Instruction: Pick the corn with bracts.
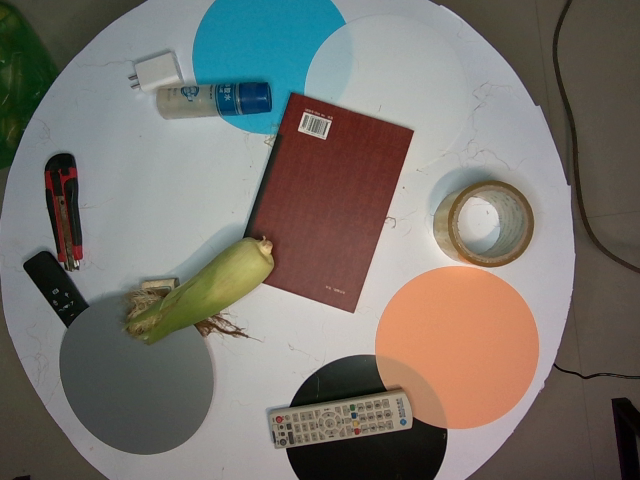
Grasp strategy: vertical